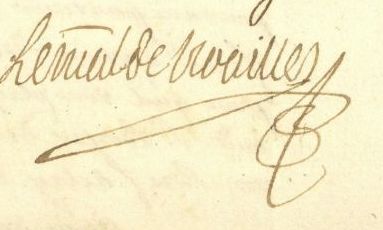
Signature of: adrien maurice de noailles